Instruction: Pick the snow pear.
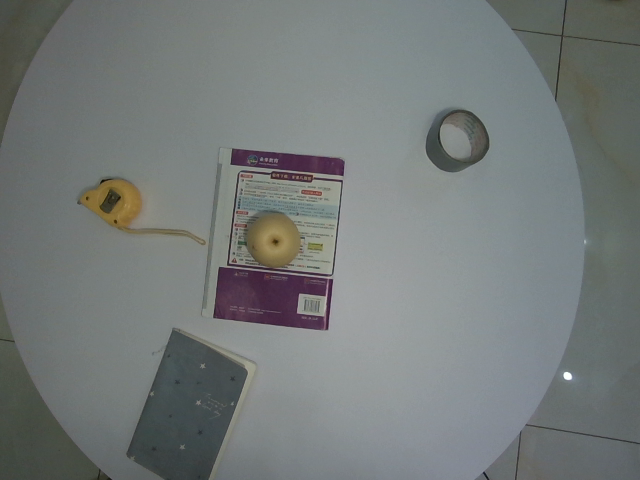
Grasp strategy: vertical